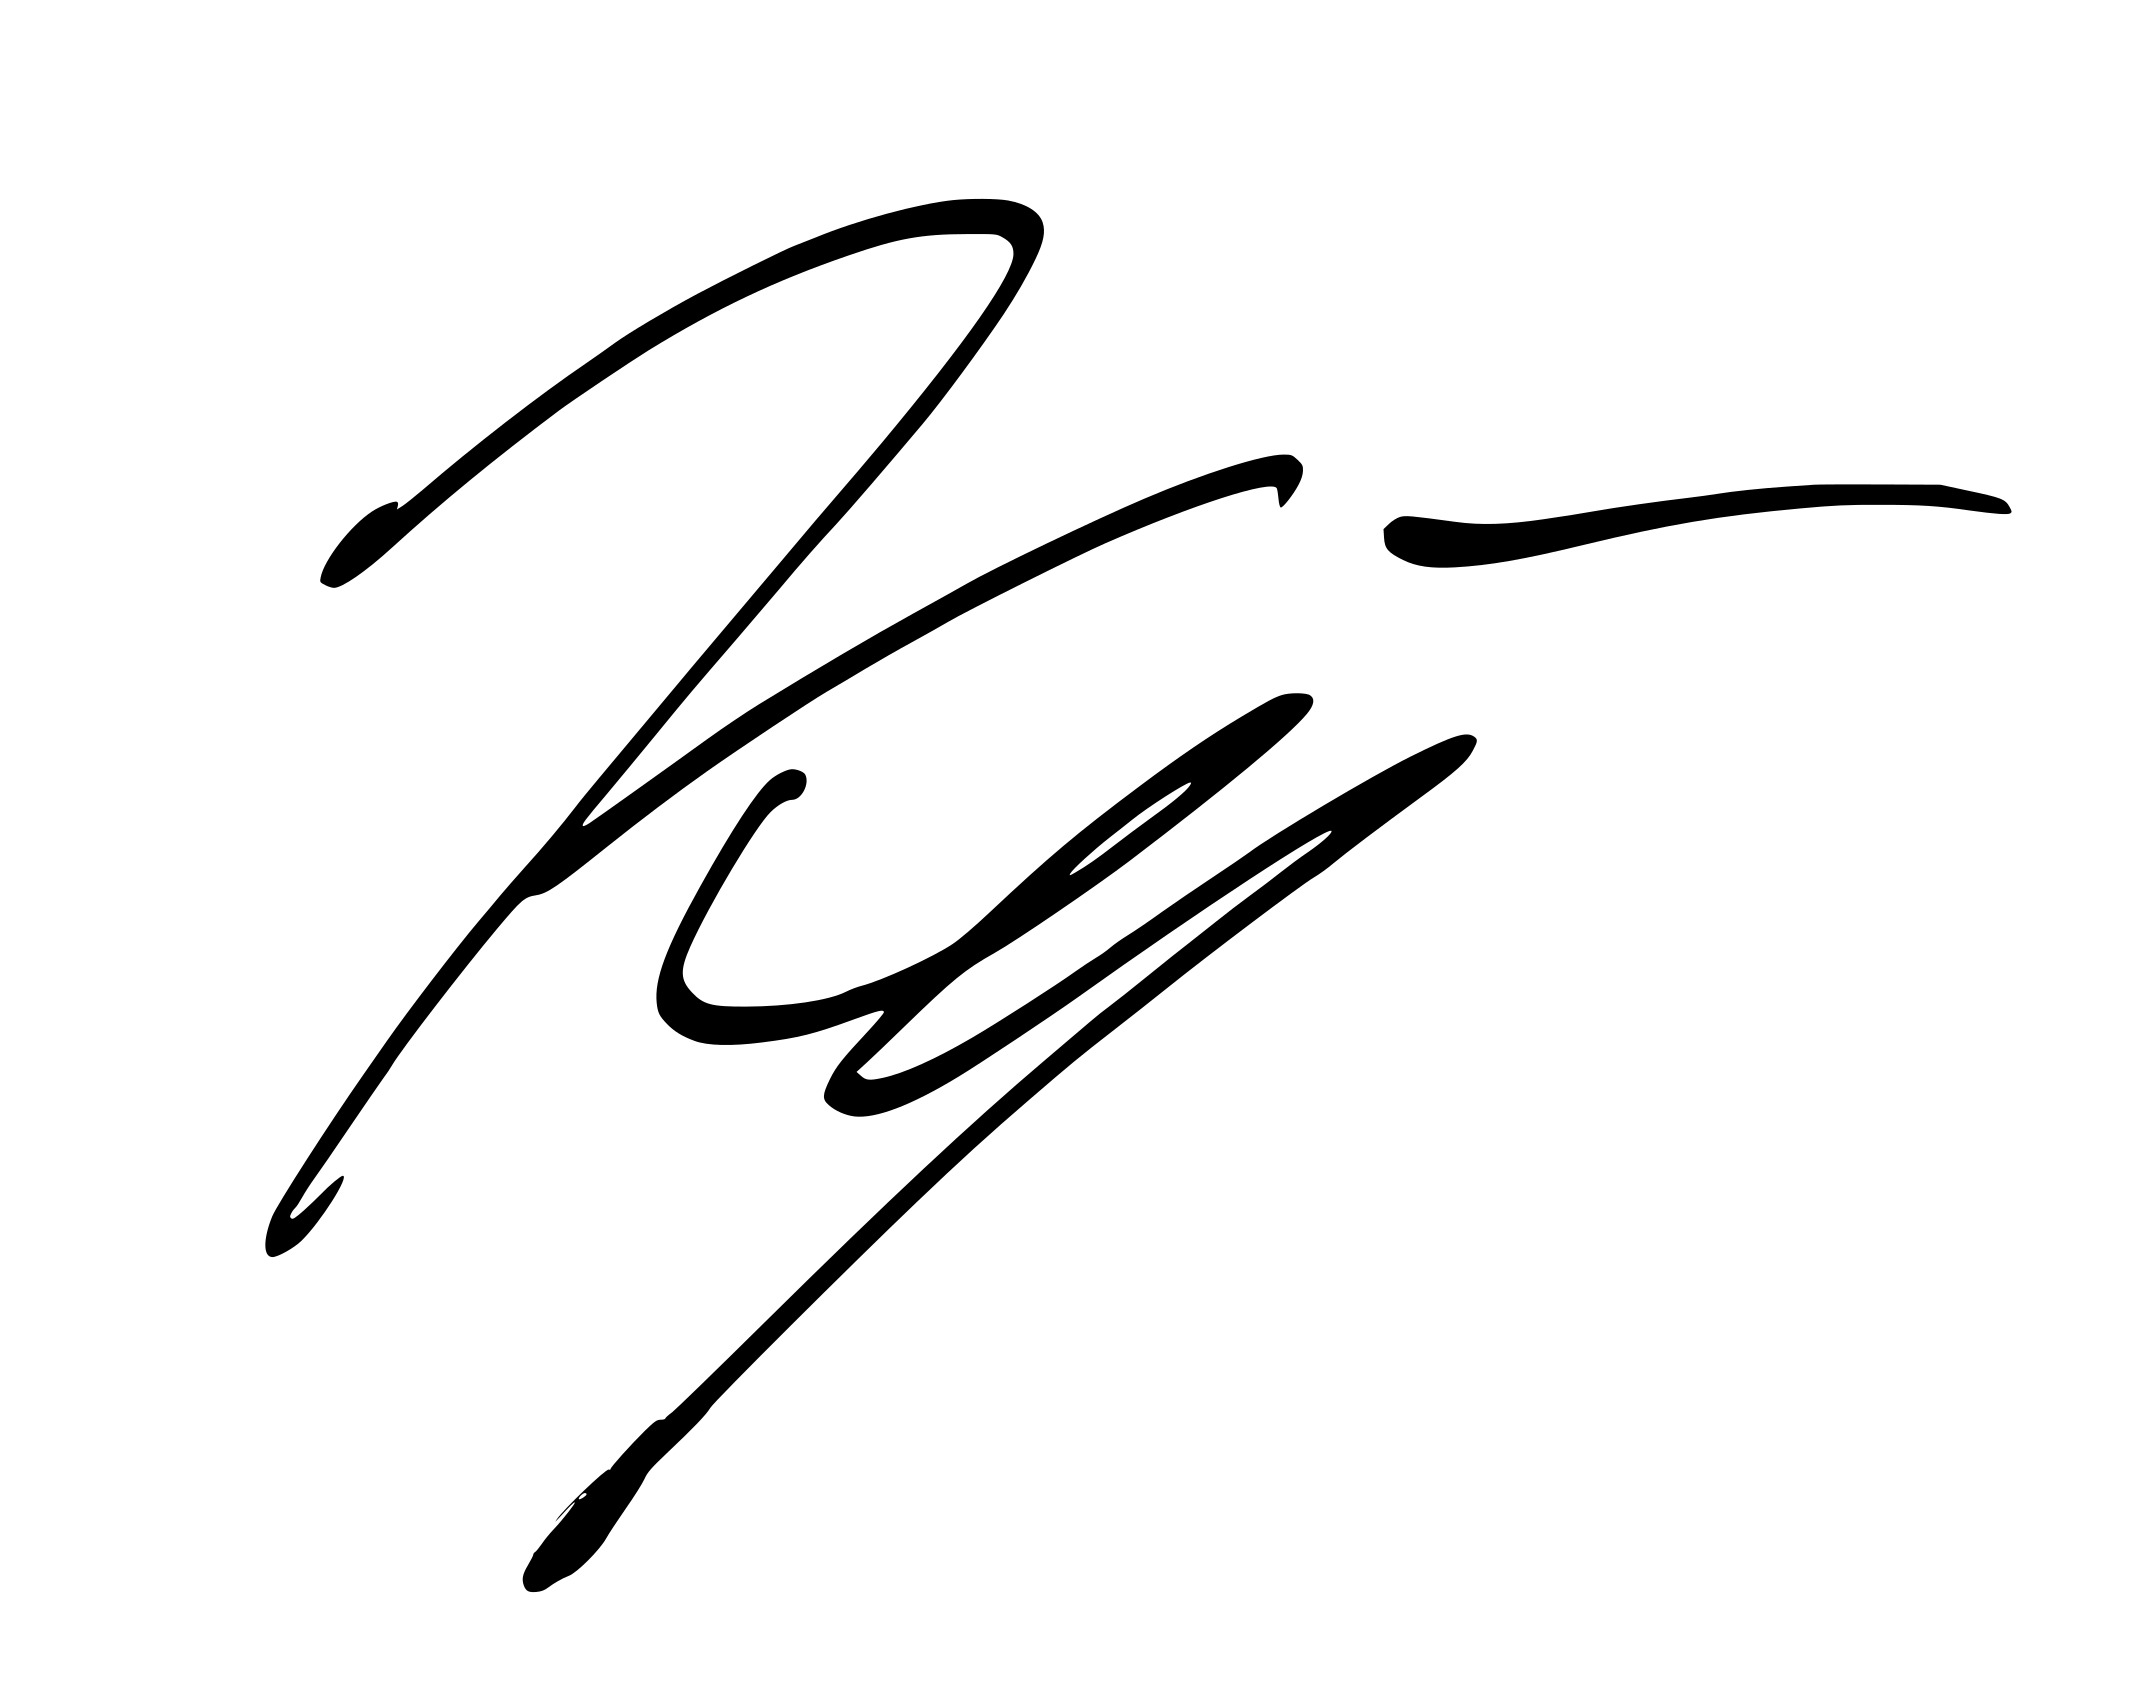
Signature of: käärijä